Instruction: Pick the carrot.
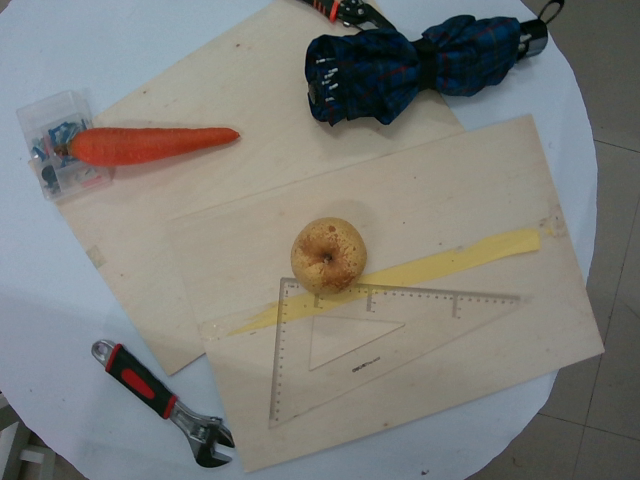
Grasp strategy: vertical